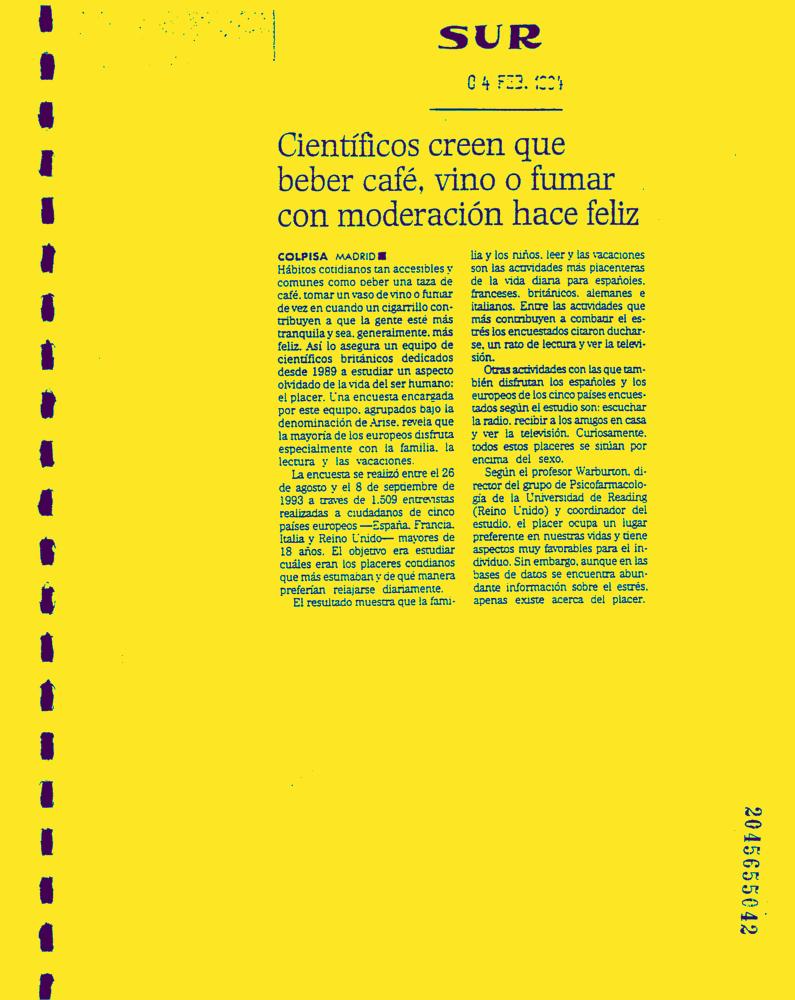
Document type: News-Article